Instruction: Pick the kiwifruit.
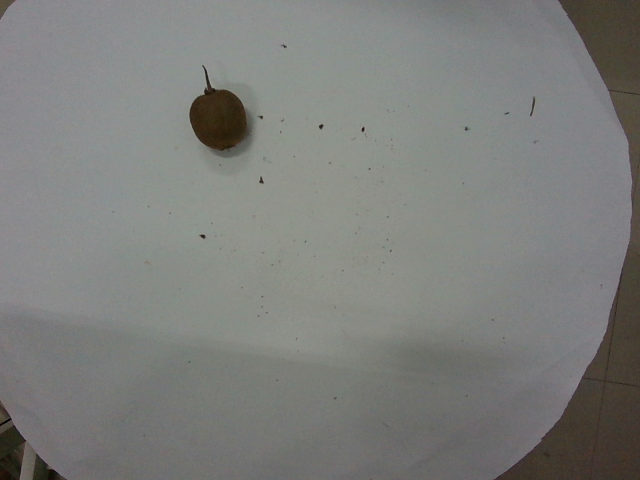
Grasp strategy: vertical